Question: What are the imaging findings?
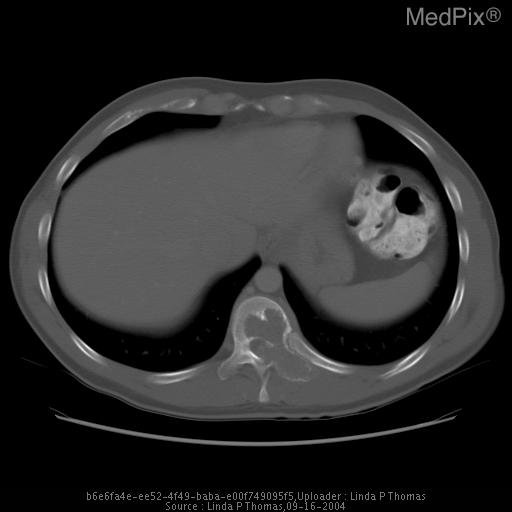
Answer: The imaging shows Plain film and CT: 6.1 x 2.2 cm expansile lytic lesion involving the left T11 vertebral body, pedicle, lamina and transverse process narrowing the spinal canal without associated soft tissue mass.
Bone scan: intense radiopharmaceutical uptake in the left T11 vertebral body and posterior elements correlating to the CT abnormality. left T11 expansile lytic lesion involving the posterior vertebral body, pedicle, lamina, and transverse process narrowing the spinal canal..